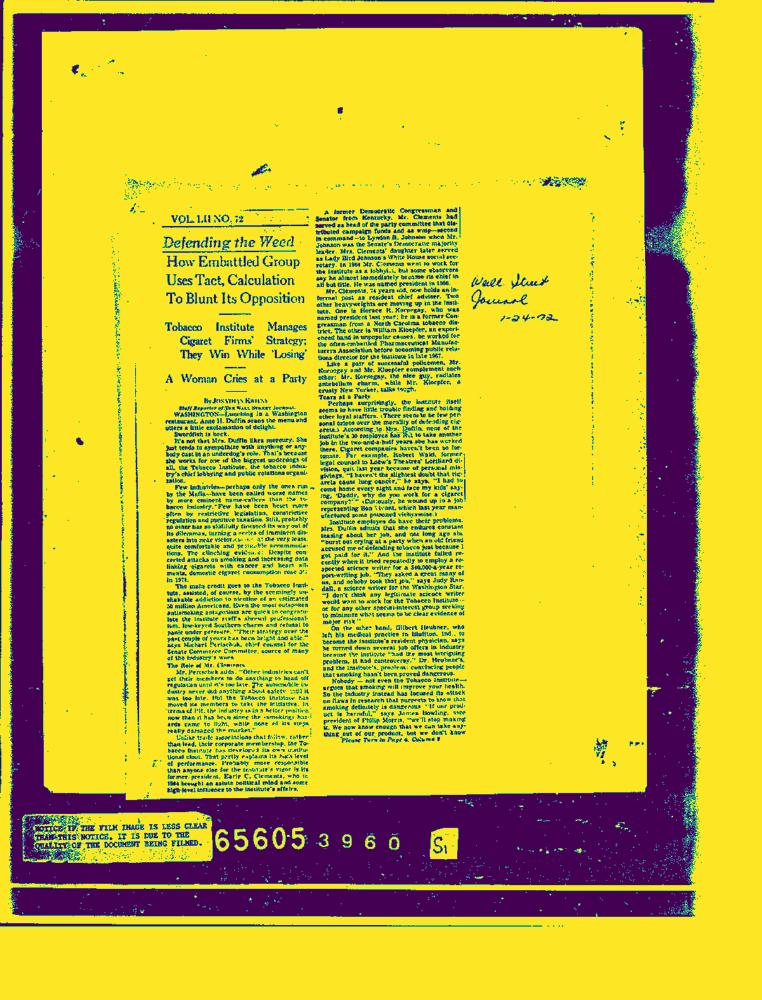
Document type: News-Article